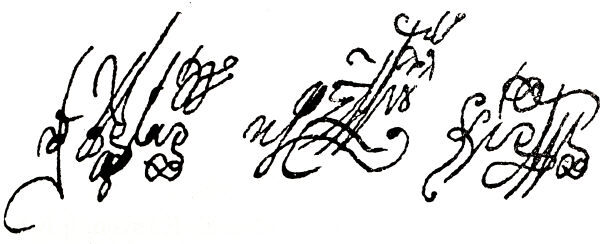
Signature of: cyril vi of constantinople